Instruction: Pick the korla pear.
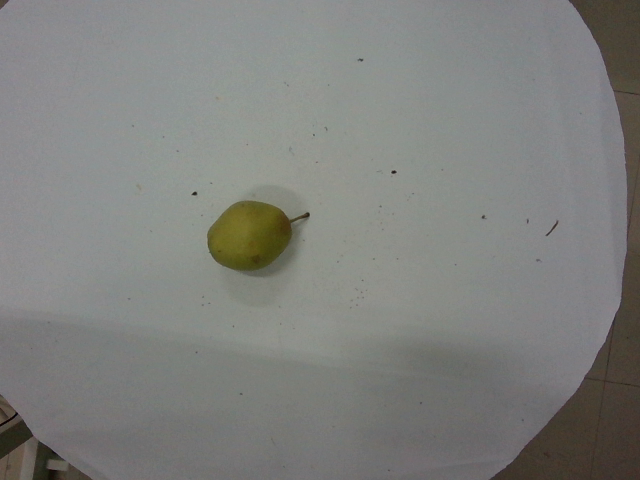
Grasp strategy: vertical